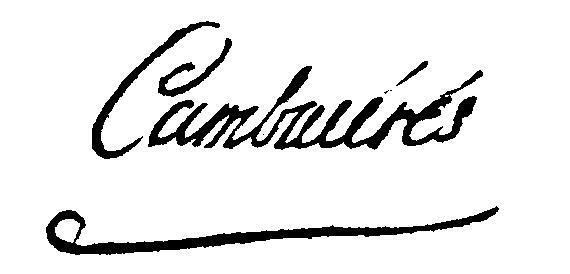
Signature of: jean jacques régis de cambacérès